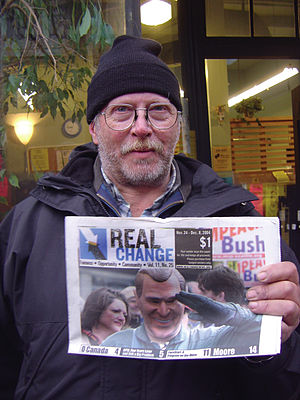
Robert of Real Change Belltown Messenger 14 - December 2004 http://www.belltownmessenger.com